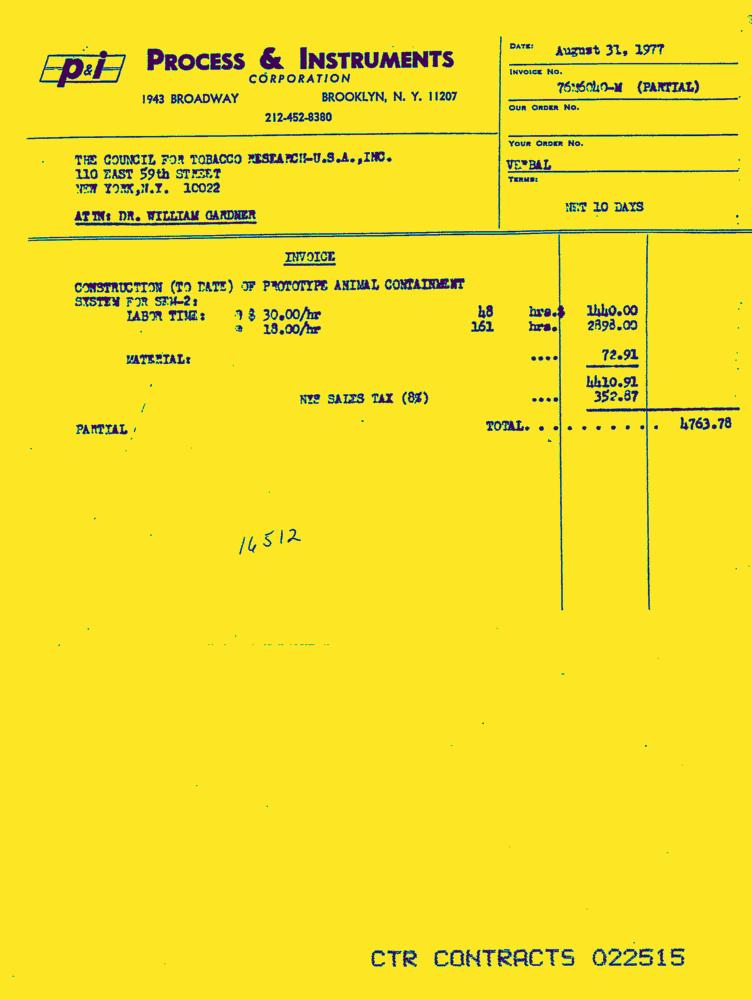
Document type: Invoice-Doc